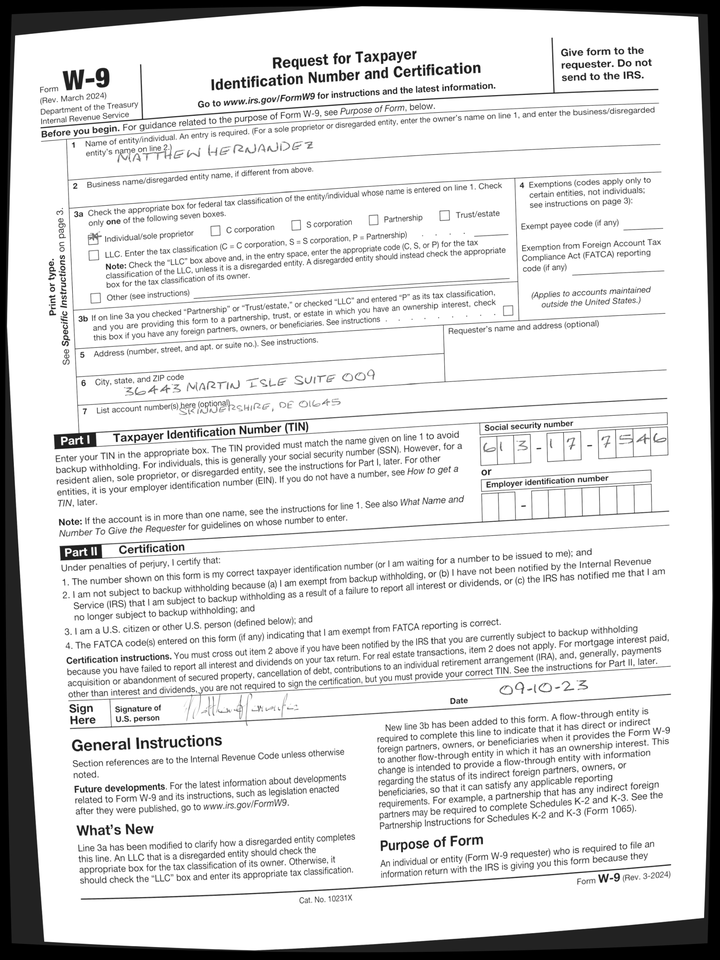
adr1: 36443 Martin Isle Suite 009
adr2: Skinnershire, DE 01645
cbx: yes
ssn: 613177546
enm: Matthew Hernandez
sdt: 09-10-23